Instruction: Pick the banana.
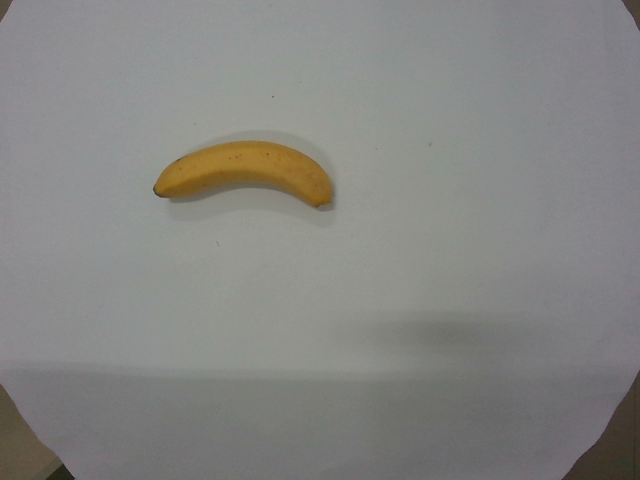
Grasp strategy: vertical